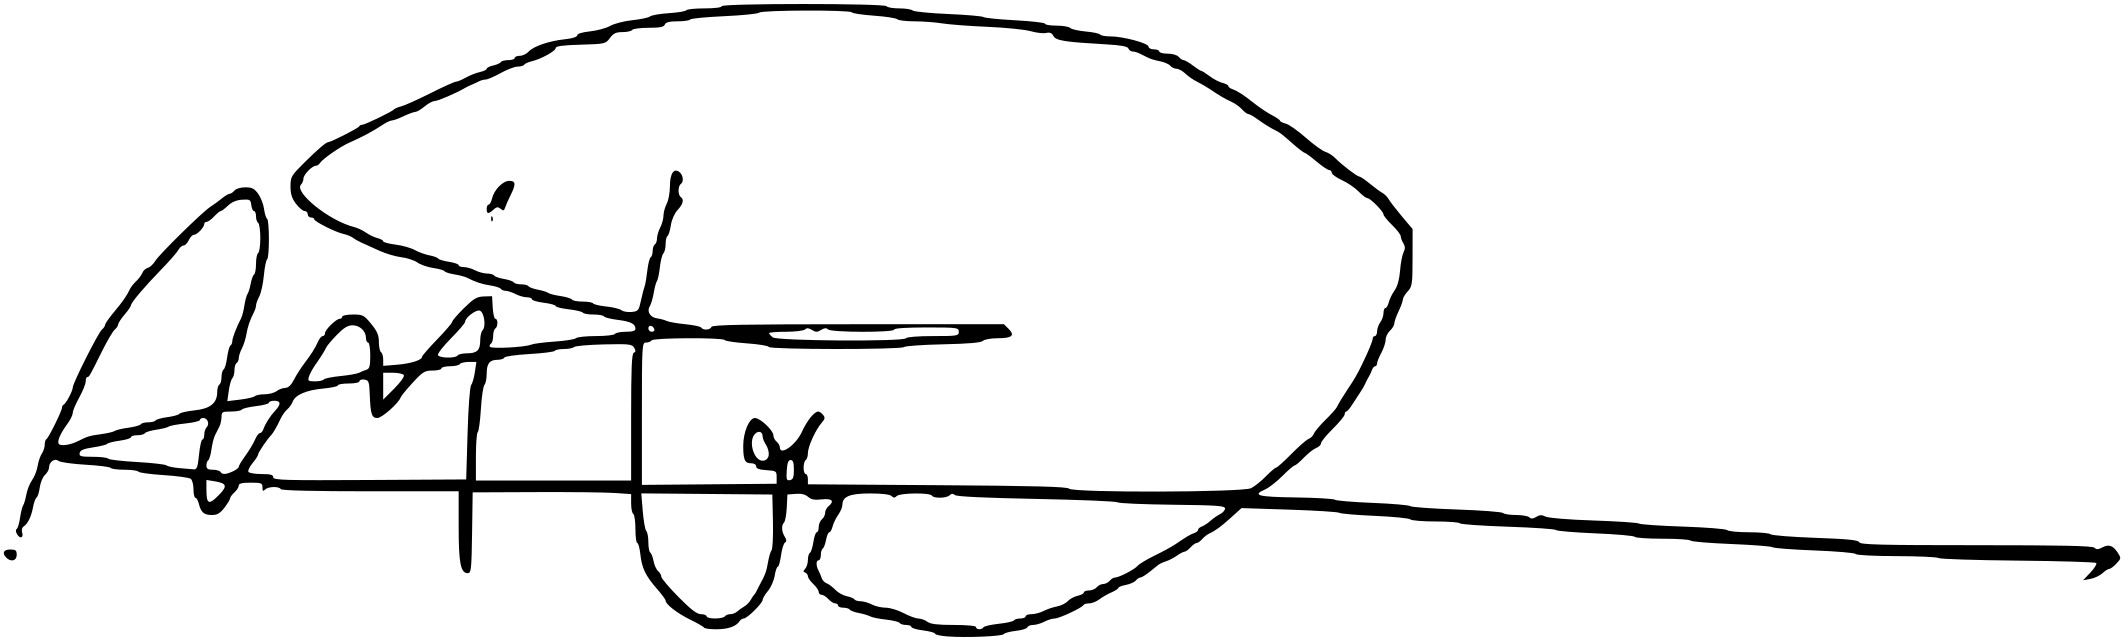
Signature of: pilar gonzález